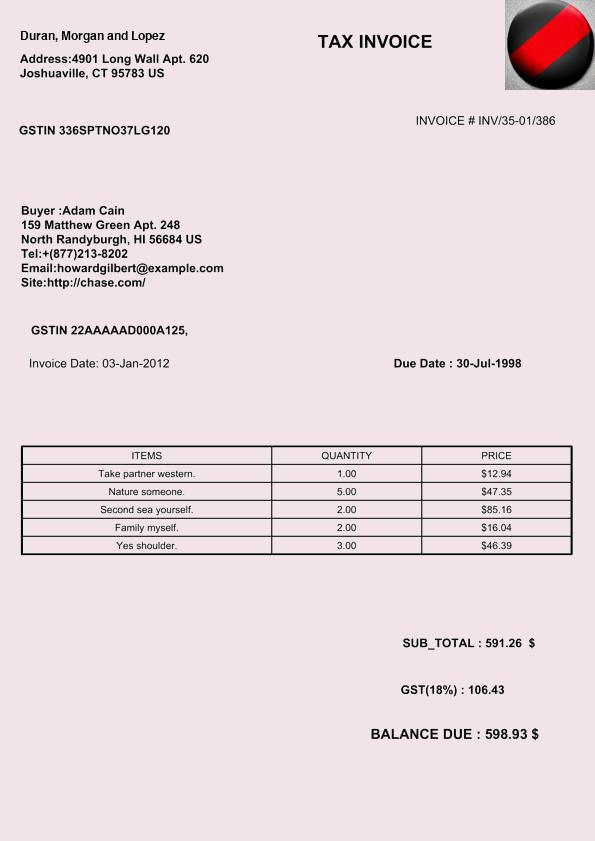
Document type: Invoice